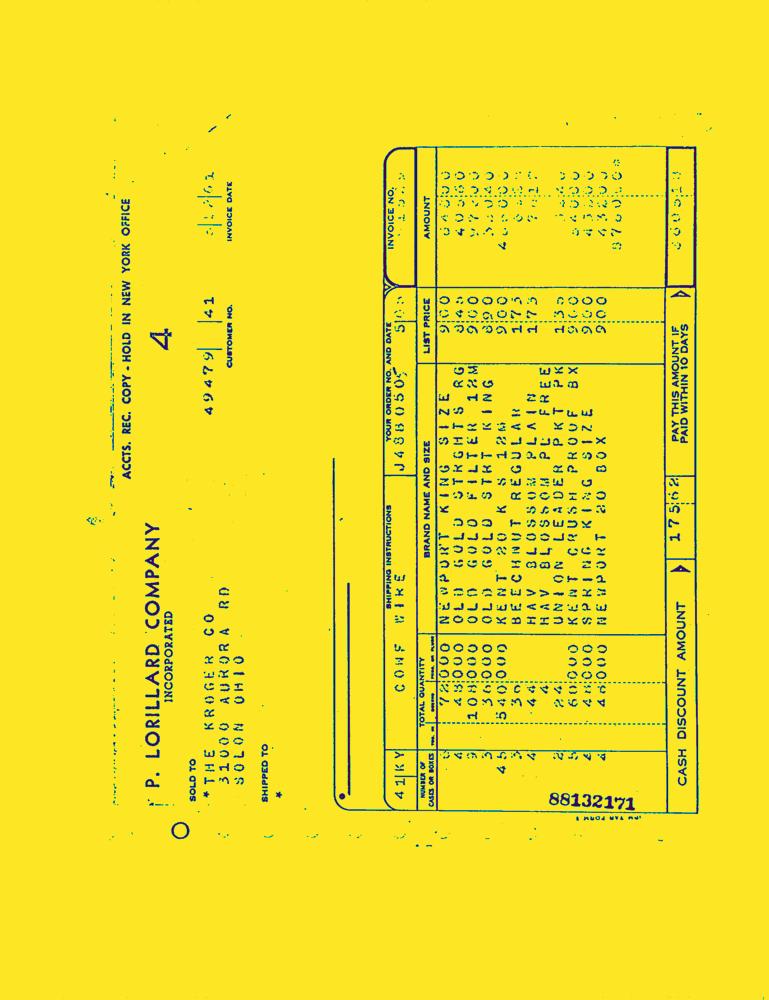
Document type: Invoice-Doc